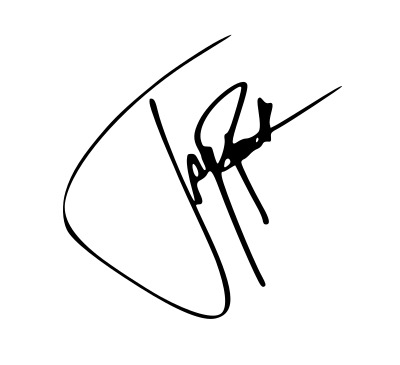
Signature of: jay rock